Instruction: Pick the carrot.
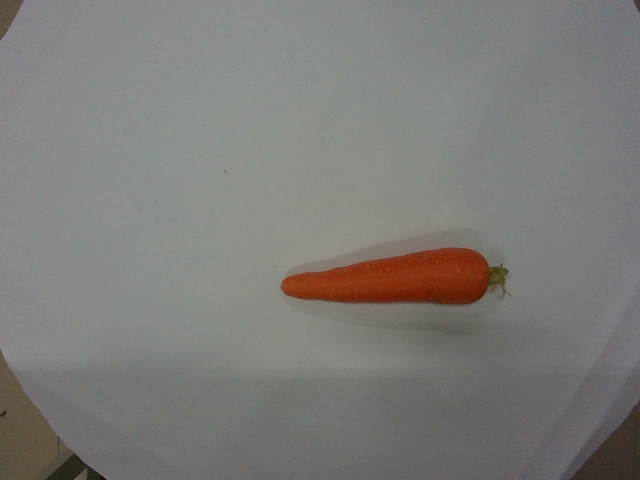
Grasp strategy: vertical